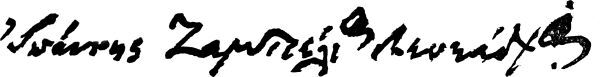
Signature of: ioannis zambelios